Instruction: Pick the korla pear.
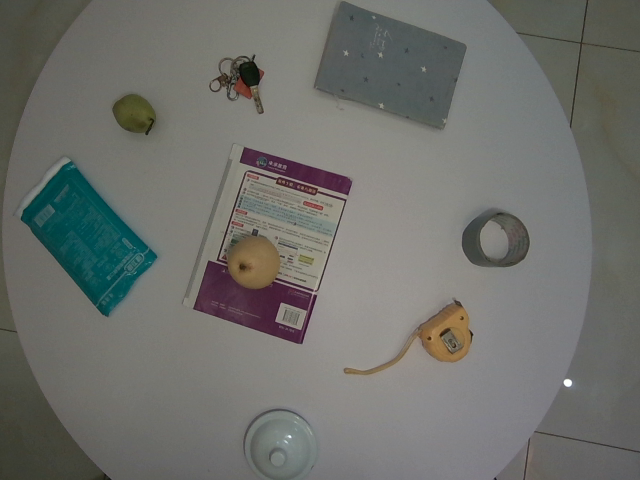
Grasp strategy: vertical